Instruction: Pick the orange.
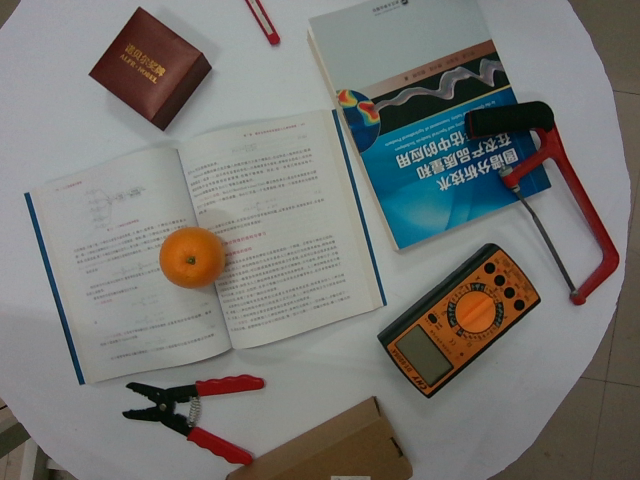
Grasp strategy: vertical